Question: Talk about the condition:
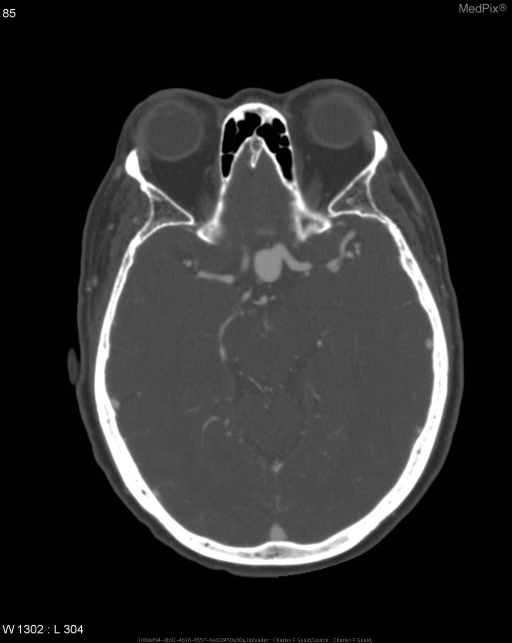
Answer: The disease is discussed as: The dilation of the wall of an artery, vein, or the heart, that forms a sac-like structure.

For image, see:  http://rad.usuhs.mil/rad/radbrowser2/head/PlainFilm/zzsaneur.html